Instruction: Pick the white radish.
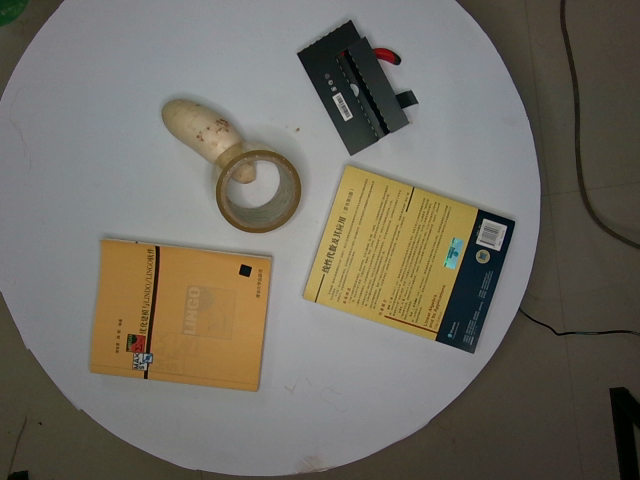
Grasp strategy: vertical